Question: What is the date of the hearing as scheduled in the document?
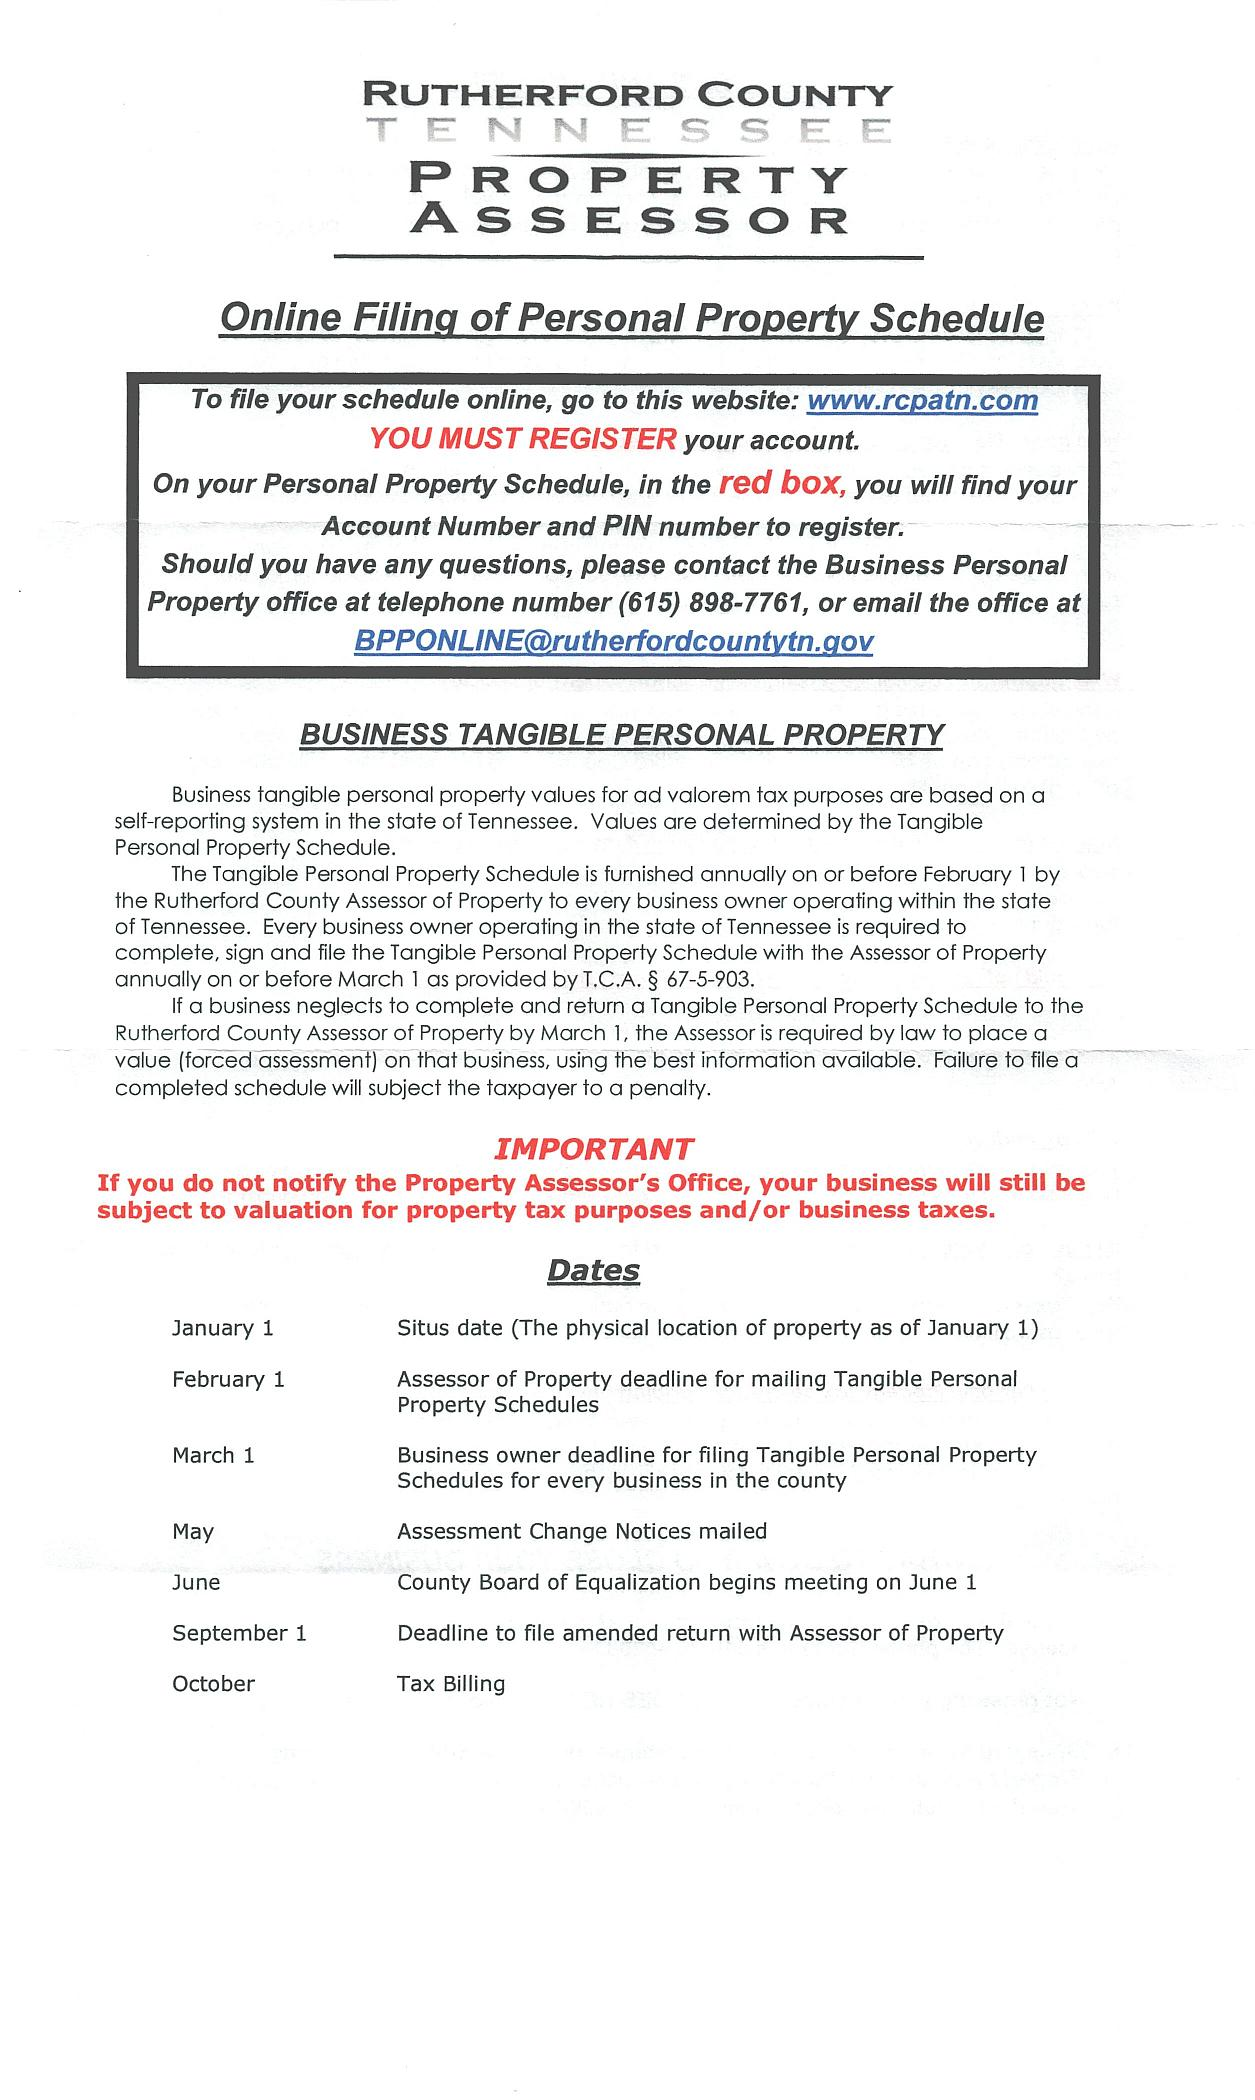
Answer: "June"